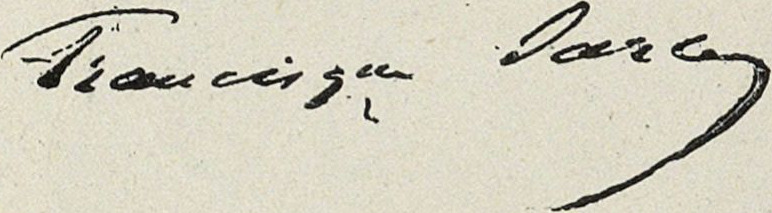
Signature of: francisque sarcey